Question: What is the property identification or parcel number listed?
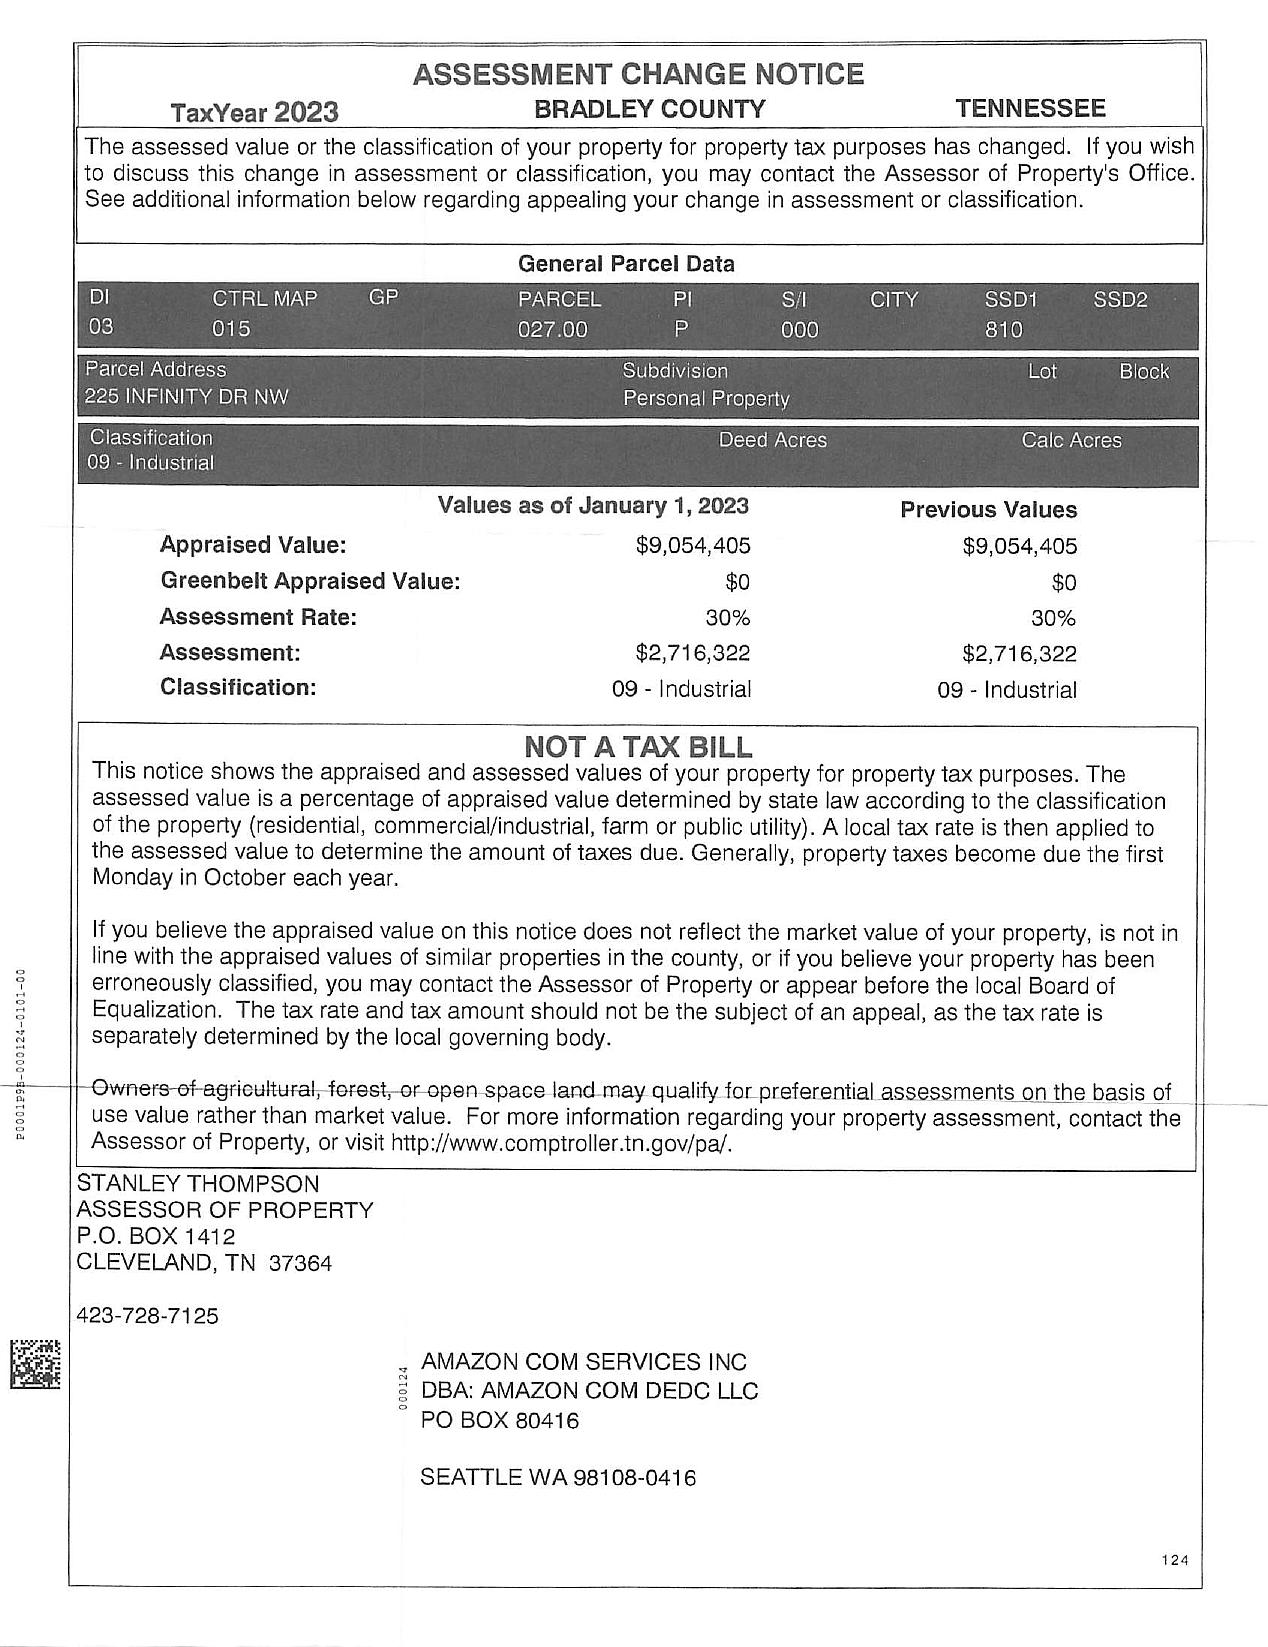
Answer: "097.00"